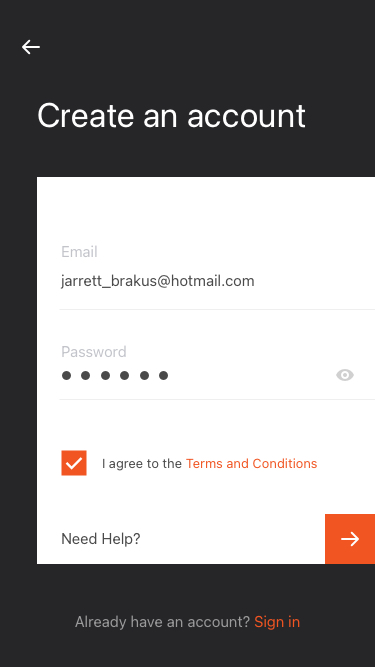
Text in this UI design:
Create an account
Need Help?
Already have an account? Sign in
jarrett_brakus@hotmail.com
Email
Password
I agree to the Terms and Conditions